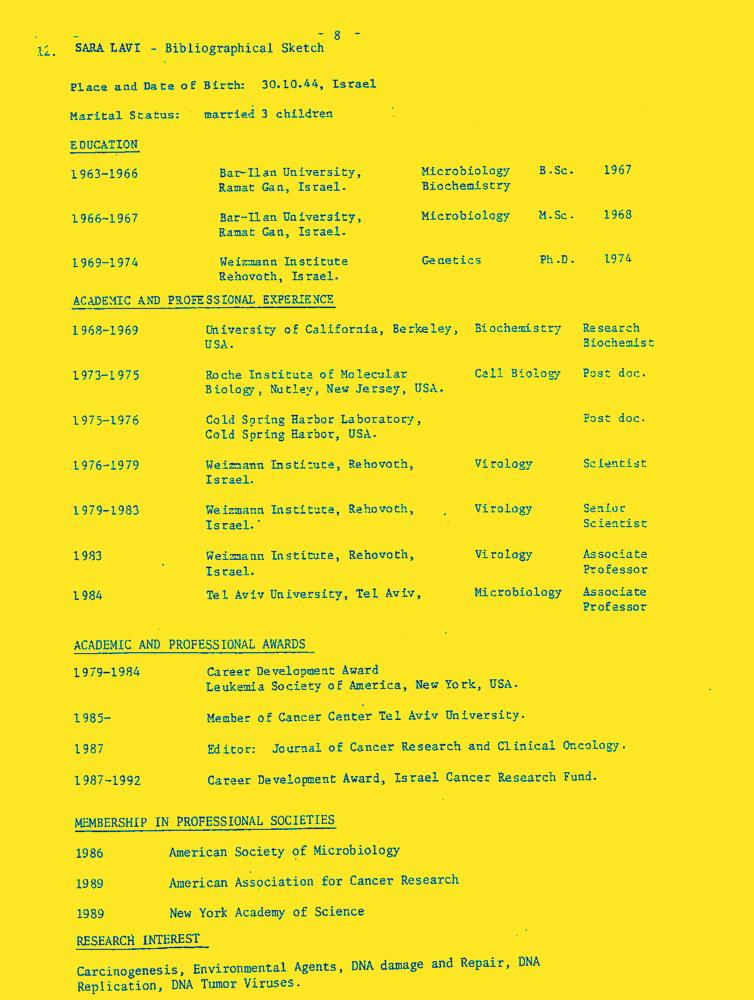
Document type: Resume-Doc